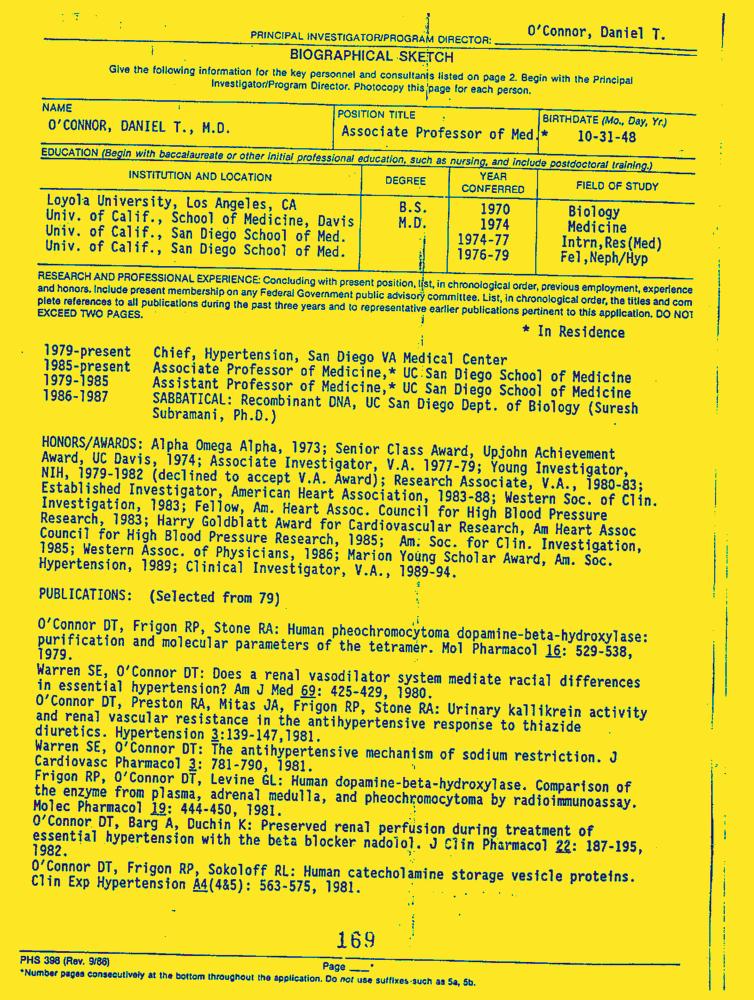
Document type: Resume-Doc